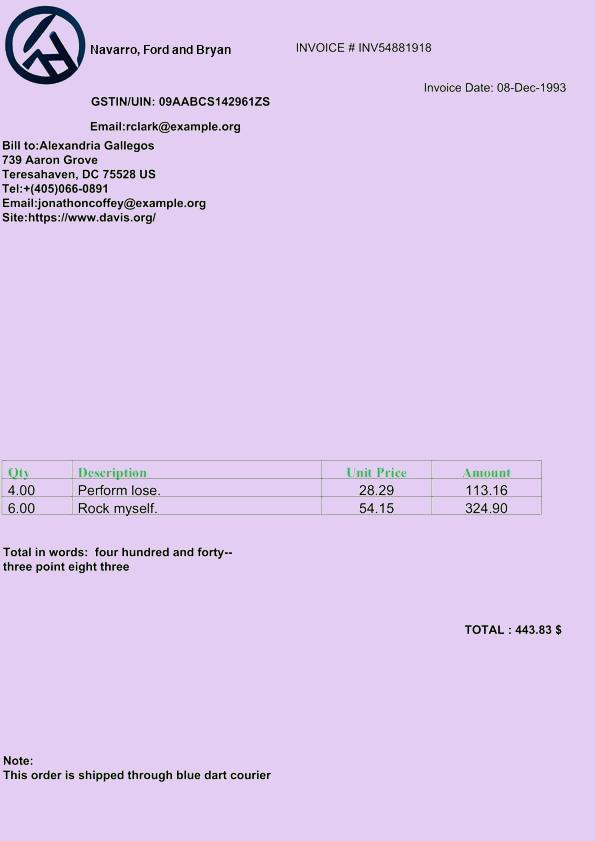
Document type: Invoice